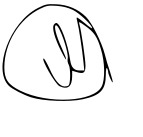
Signature of: maksym marchenko